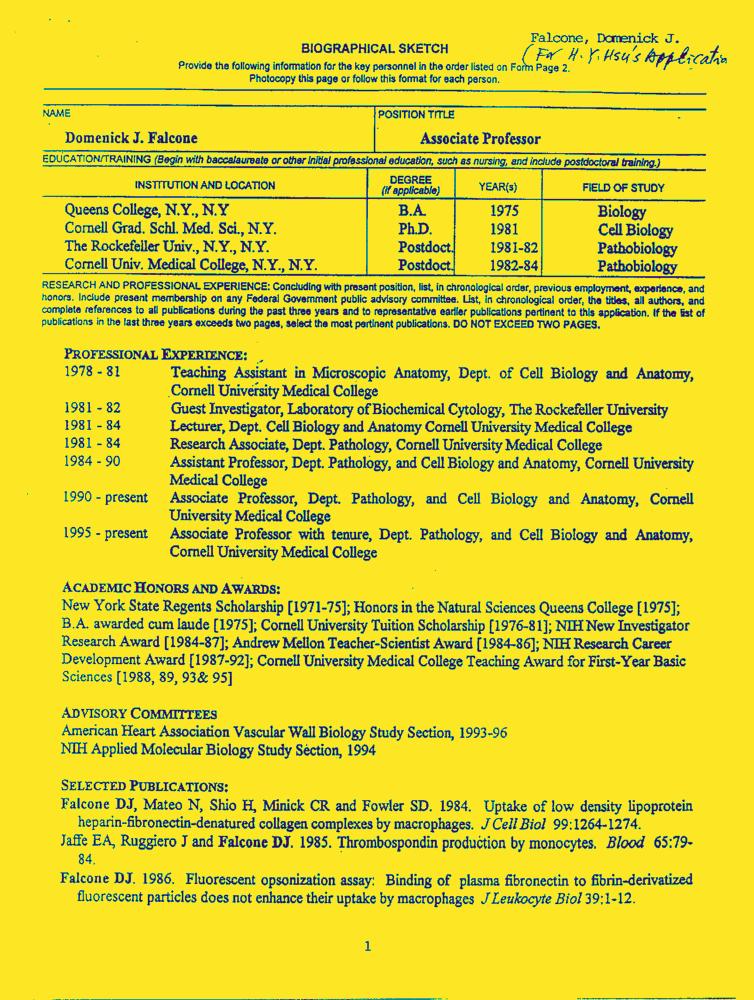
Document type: Resume-Doc